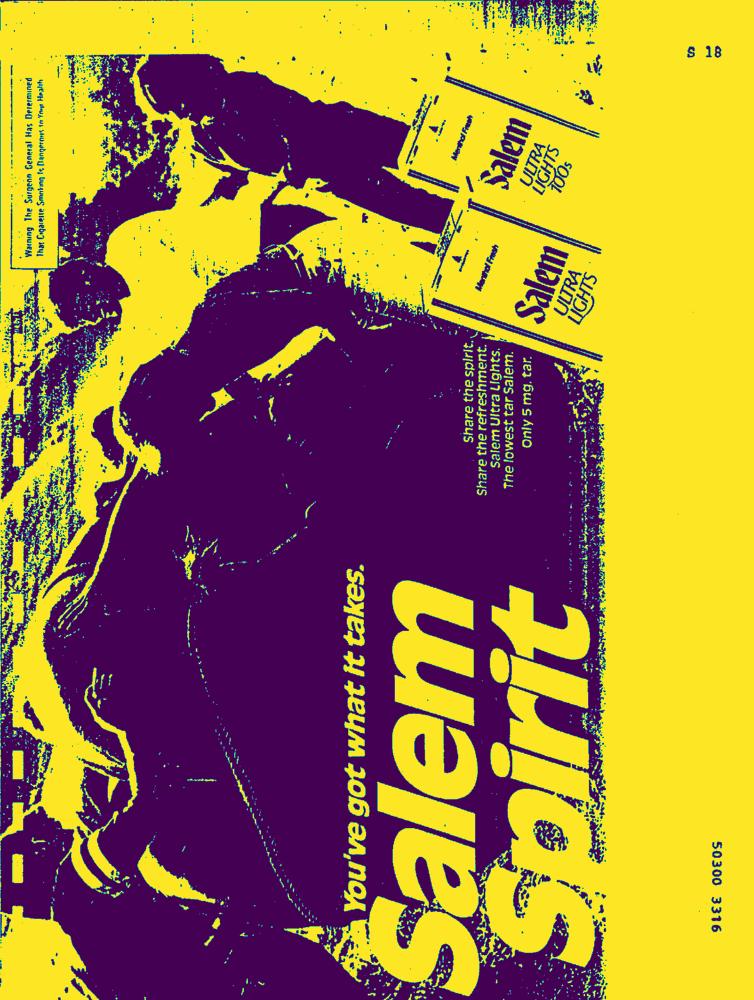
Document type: AD